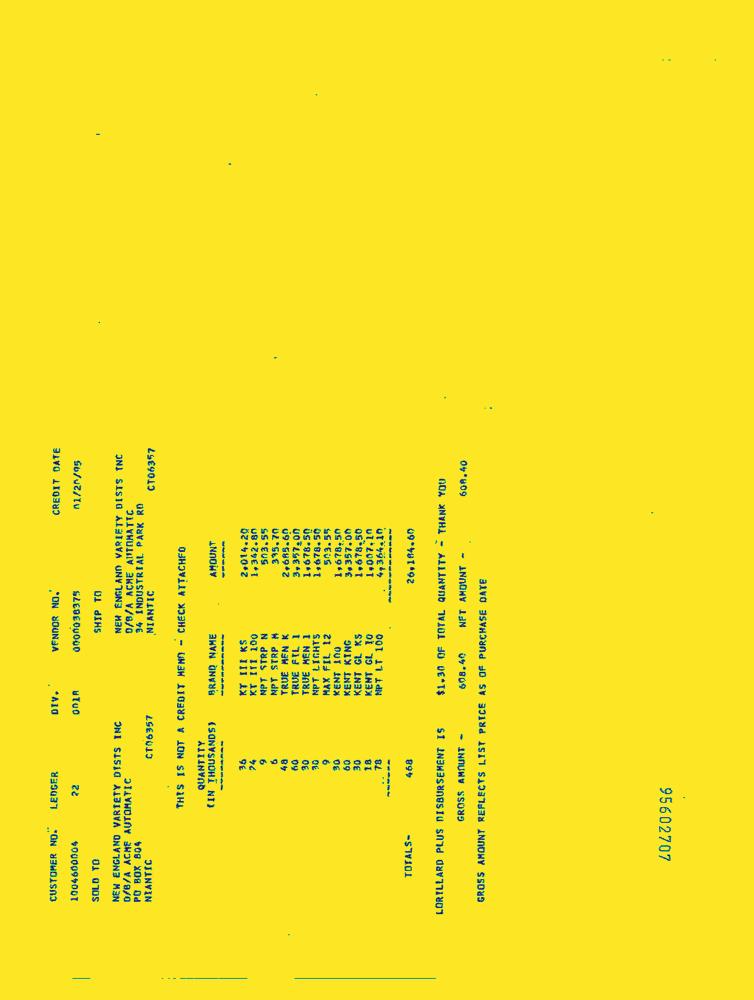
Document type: Invoice-Doc